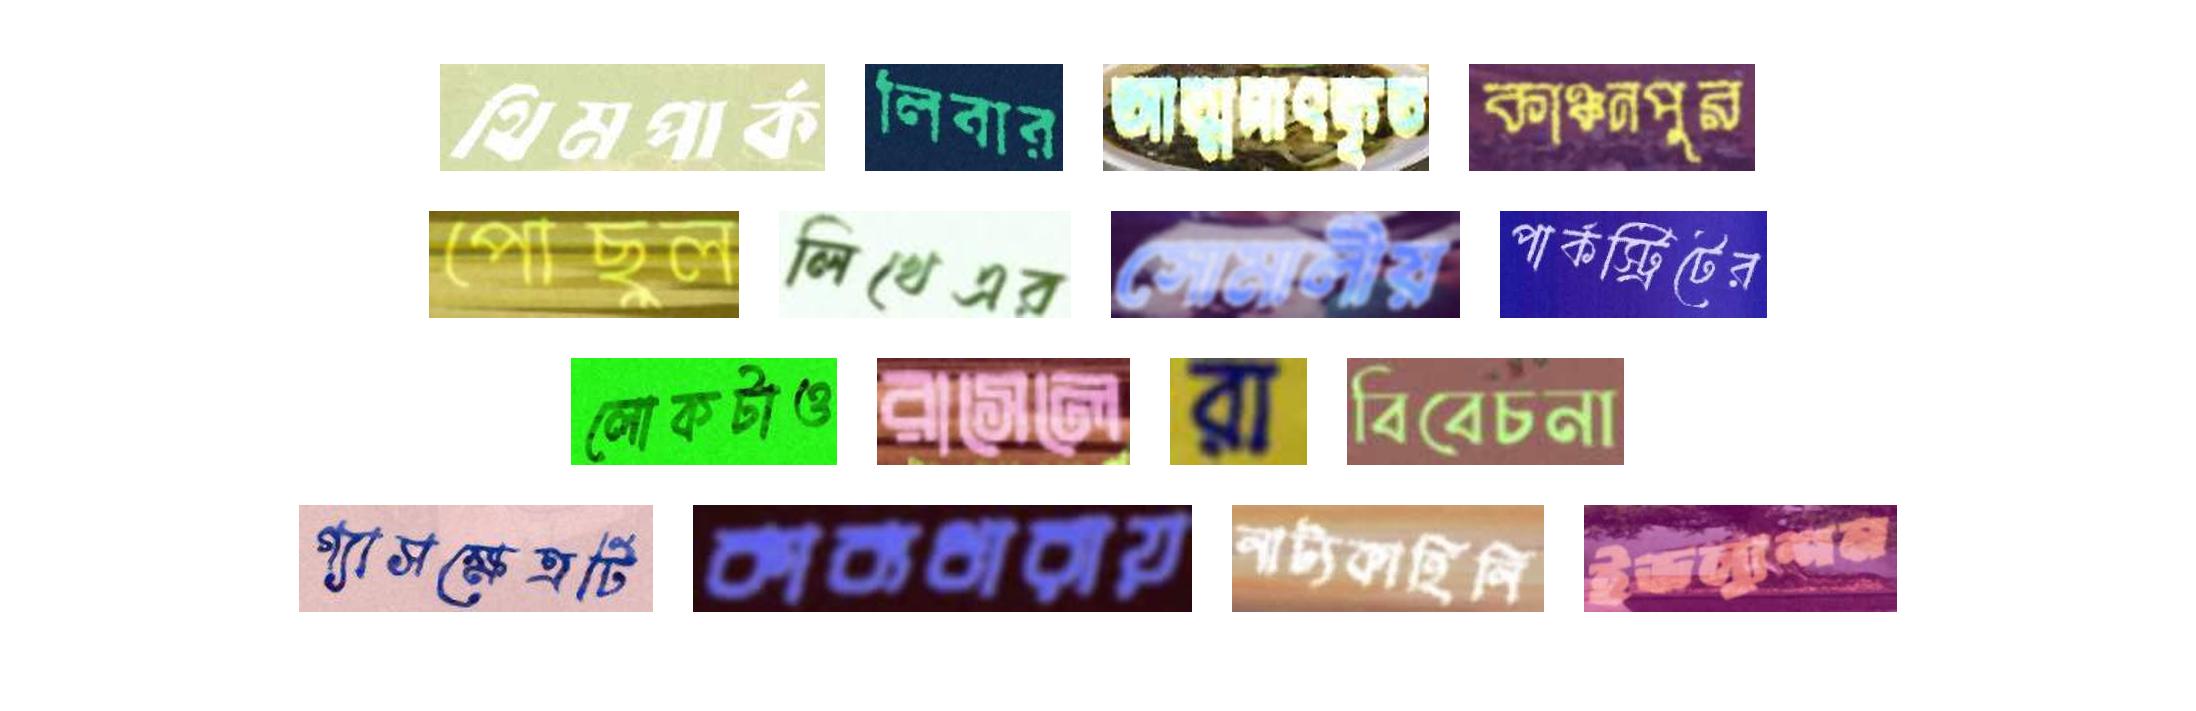
থিমপার্ক লিবার আত্মসাৎকৃত কাঞ্চনপুর
পৌঁছুল লিখেএর সোমালীয় পার্কস্ট্রিটের
লোকটাও রাসেলে রা বিবেচনা
গ্যাসক্ষেত্রটি কাব্যধারায় নাট্যকাহিনি ইভল্যুশন